Question: Talk about the condition:
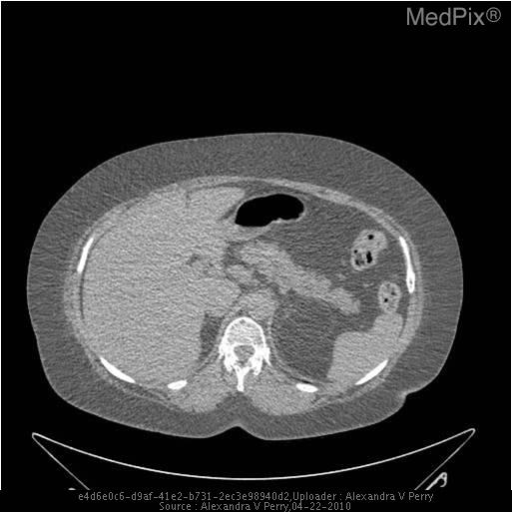
Answer: The disease is discussed as: Differential diagnosis for genetic disorders that cause early onset breast cancer

BRCA1/2 - most common genetic cause of breast cancer.
   - Other Associated cancers include:
       1.  Ovarian cancer - usually with BRCA1
       2.  Fallopian tube and primary peritoneal cancer
       3.  Prostate cancer - usually with BRCA2
       4.  Pancreatic, Melanoma, Uterine, Cervical, Colon, and Gastric

Li-Fraumeni Syndrome – p53 mutation
   - Associated cancers include
      1.  Soft tissue sarcomas
      2.  Osteosarcomas
      3.  Leukemias
      4.  Brain tumors
      5.  Adrenocortical malignancies
      6.  Early onset breast cancer in 22% of affected individuals

Ataxia-Telangiectasia – mutation in the ATM gene
    - Associated cancers include
       1.  Lymphomas and leukemias in homozygotes
       2.  Solid tumors that occur at younger age in heterozygotes.
       3.  Breast cancer occurs 2 times more often in heterozygotes.

Cowden Syndrome – mutation in PTEN gene (tumor suppressor)
   - Associated cancers/tumors
        1.  multiple hamartomatous lesions in the skin, mucosa, breast
             and intestine
        2.  early onset breast cancer as well as increased frequency of
             benign breast lesions - breast cancer is usually ductal and
             usually bilateral
        3.  early onset thyroid cancer
        4.  Benign thyroid abnormalities
        5.  Endometrial cancer
        6.  Renal cancer
        7.  Increased prevalence of lipomas and adenomas

Peut-Jeghers syndrome – mutation in STK11
    - Associated cancers/tumors
        1.  Hamartomatous polyps in GI tract
        2.  Mucocutaneous melanin deposits in buccal mucosa, lips,
             fingers and toes
        3.  Gastrointestinal cancers
        4.  Pancreatic cancer
        5.  55% risk of developing breast cancer
        6.  20% risk of ovarian cancer
        7.  Increased risk of uterine cancer